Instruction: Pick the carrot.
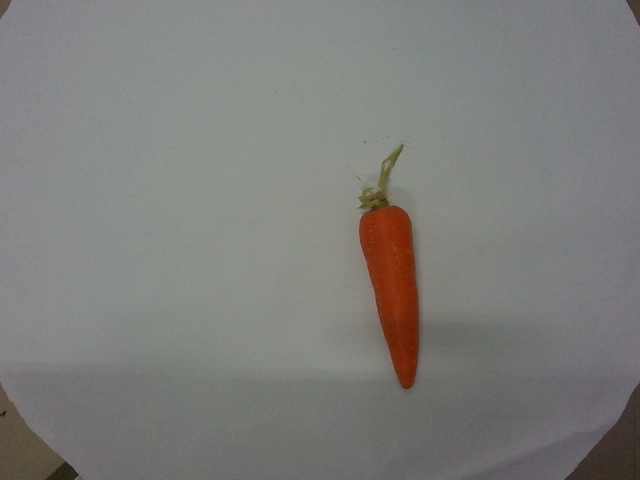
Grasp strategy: vertical